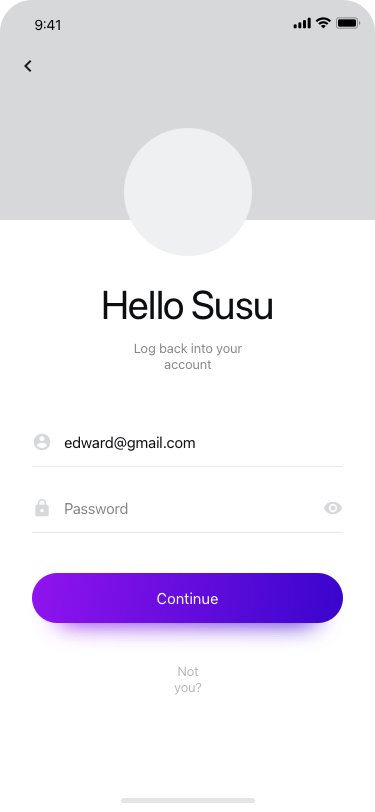
Text in this UI design:
Hello Susu
Continue
Not you?
Password
edward@gmail.com
Log back into your account